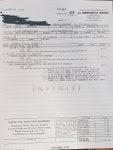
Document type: Invoice